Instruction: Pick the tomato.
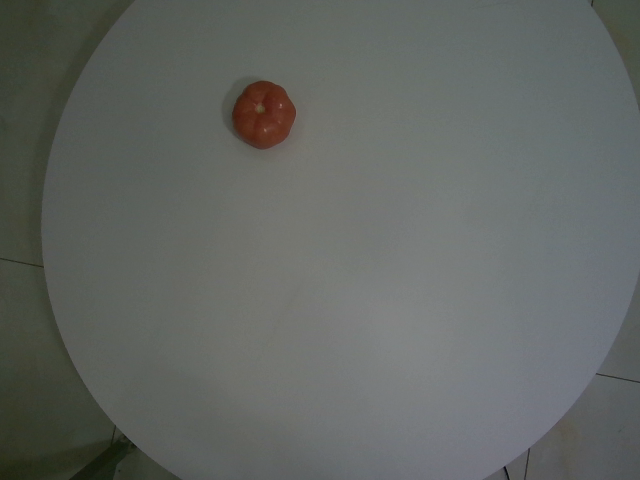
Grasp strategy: vertical